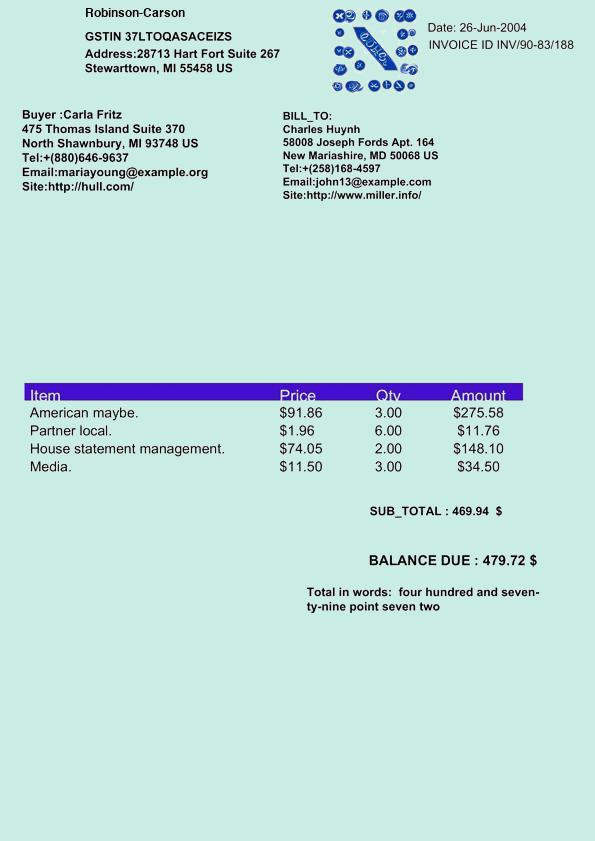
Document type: Invoice